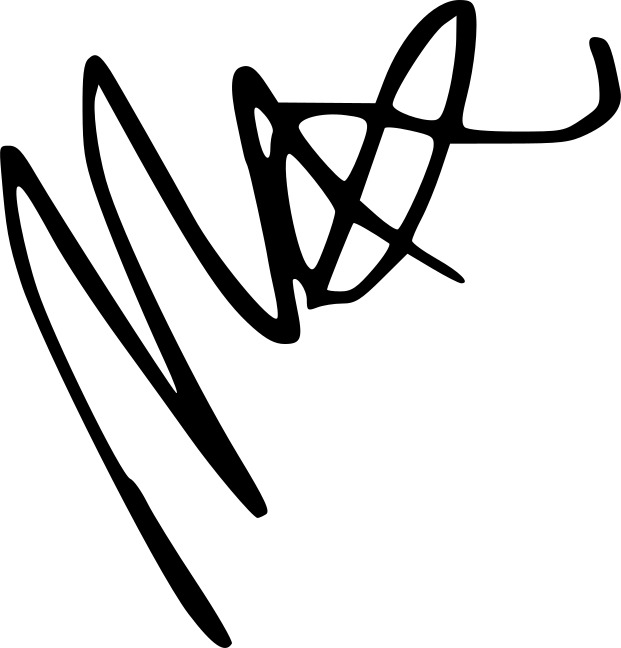
Signature of: maxim reality